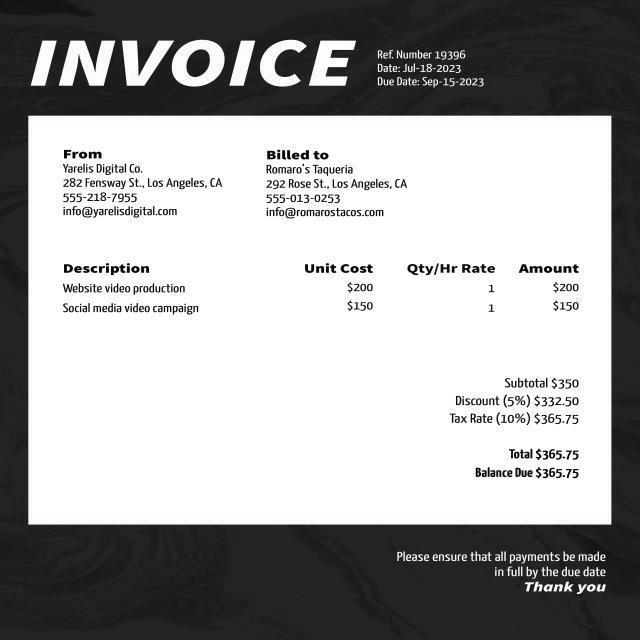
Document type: Invoice